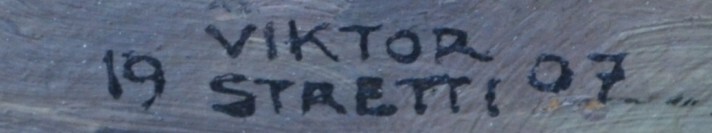
Signature of: viktor stretti